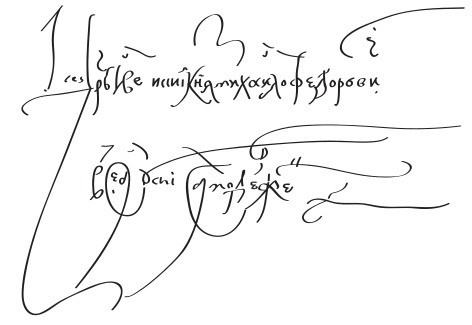
Signature of: michael i of russia